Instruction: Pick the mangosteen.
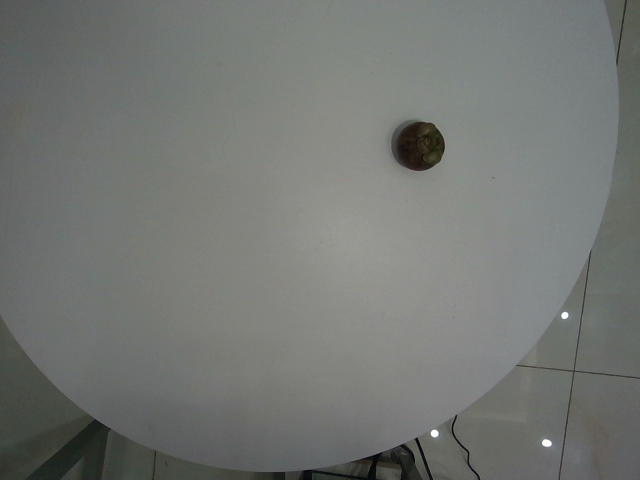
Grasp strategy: vertical